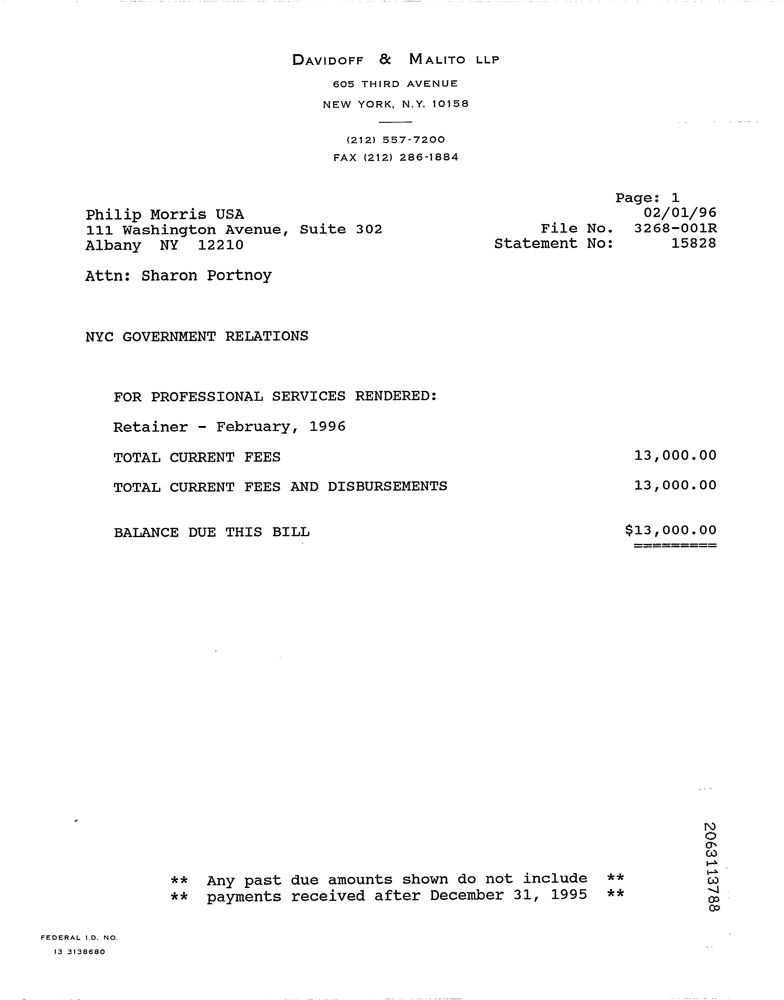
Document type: Invoice